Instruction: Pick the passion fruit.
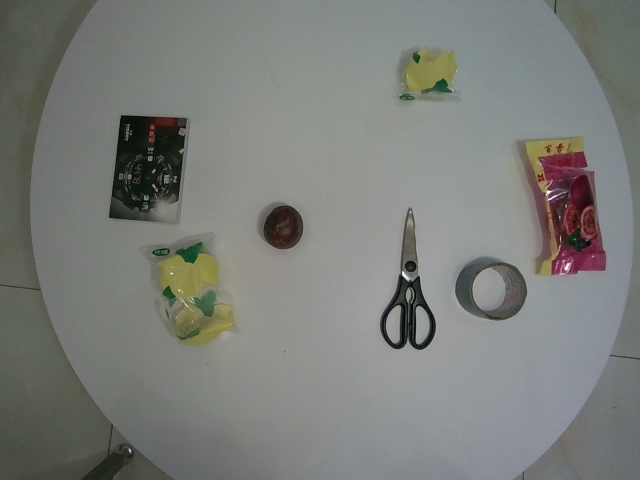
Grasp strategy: vertical